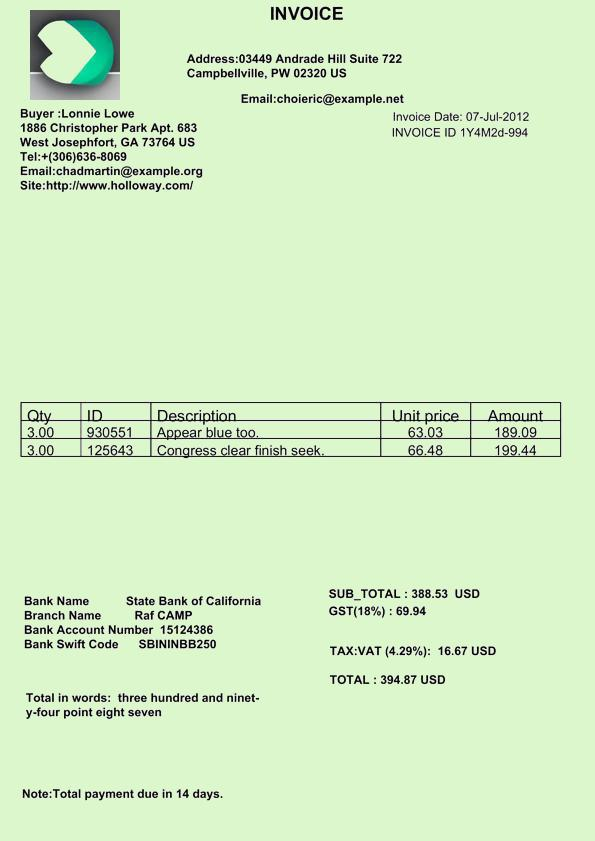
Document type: Invoice